Question: What type of tax is indicated in the document, personal property or real estate?
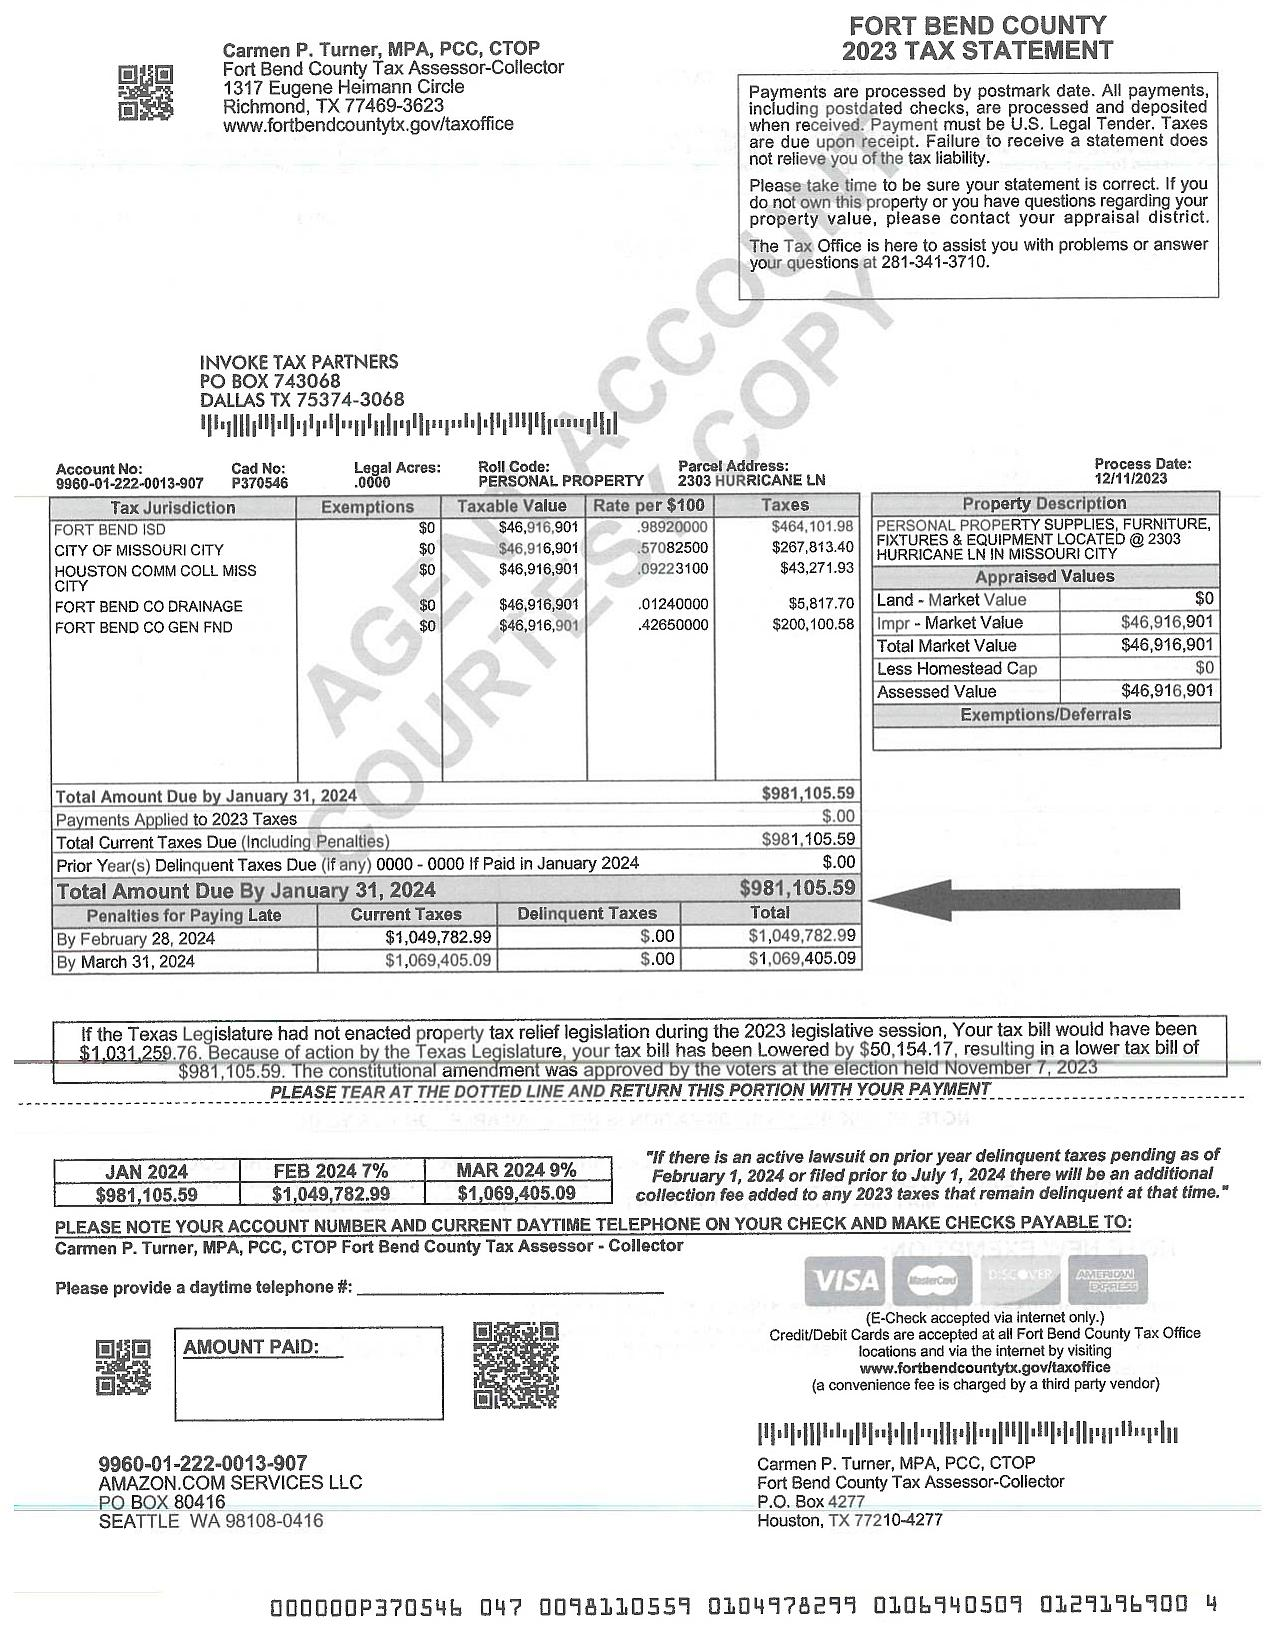
Answer: "Personal Property"